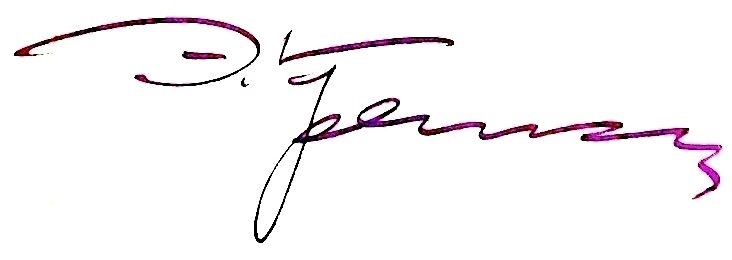
Signature of: ernst krenkel